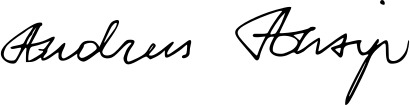
Signature of: andrus ansip